Question: What is the suspected problem?
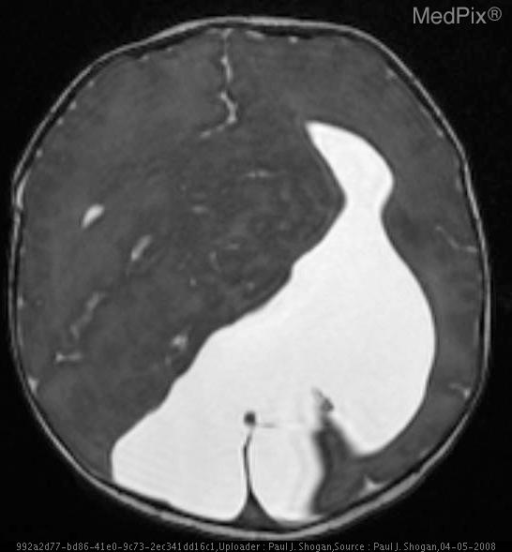
Answer: The findings suggest This patient has agenesis of the corpus callosum.  The posterior fossa is small, with a normally formed cerebellum, which is compressed inferiorly, and the 4th ventricle and cerebral aqueduct are patent.  The globes maintain cross-midline symmetry, and hypotelorism is noted.  The optic tracts are normally formed.  The thalami are fused, and there is partial interhemispheric fusion of the insular parenchyma, and a suggestion of anterior frontal lobe fusion.  There is a partially formed posterior falx cerebri, and anterior interhemispheric fissure.  There is a probable large monoventricle with a dorsal interhemispheric cyst, abutting dysplastic cerebral tissue.  There is an apparent hypoplastic left internal jugular vein.  A cephalocele at the vertex is also noted.. Spoiled Gradient Recalled (SPGR) T2 weighted axial image reveals a large left monoventricle abutting dysplastic cerebral tissue, and a partially formed falx cerebri, and communicates with a large right posterior fluid collection.  There is a suggestion of anterior frontal lobe fusion.. The patient might have a history of Full-term neonate with abnormal prenatal ultrasound..